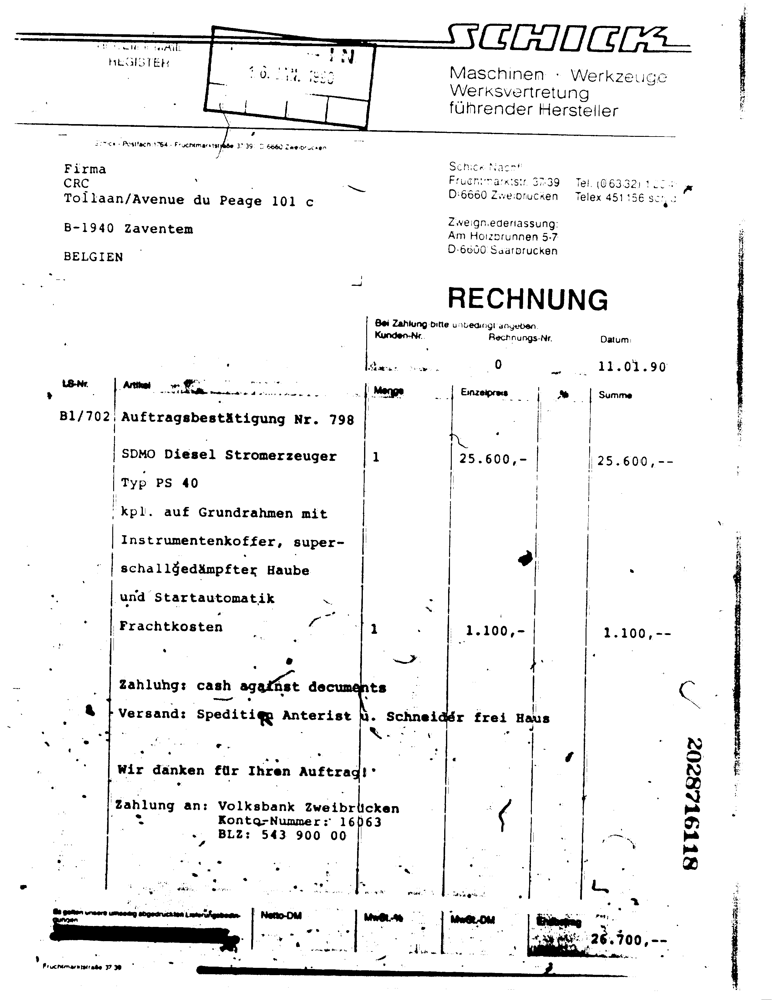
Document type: Invoice